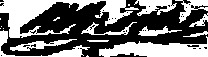
Signature of: robert brooke